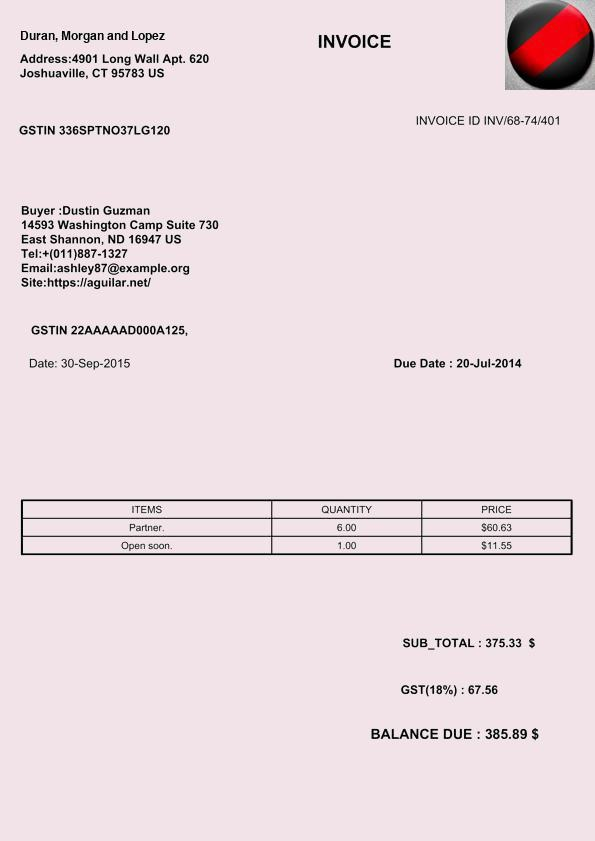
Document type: Invoice